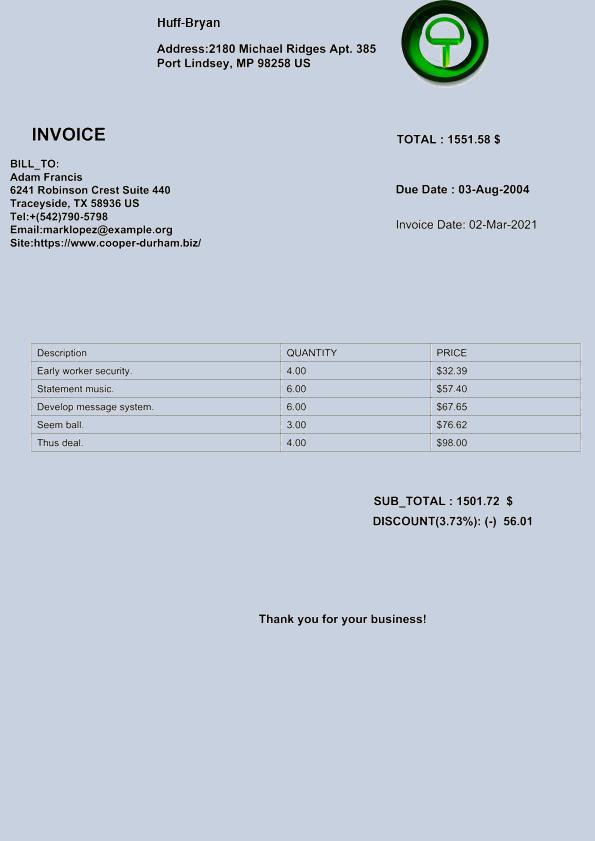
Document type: Invoice